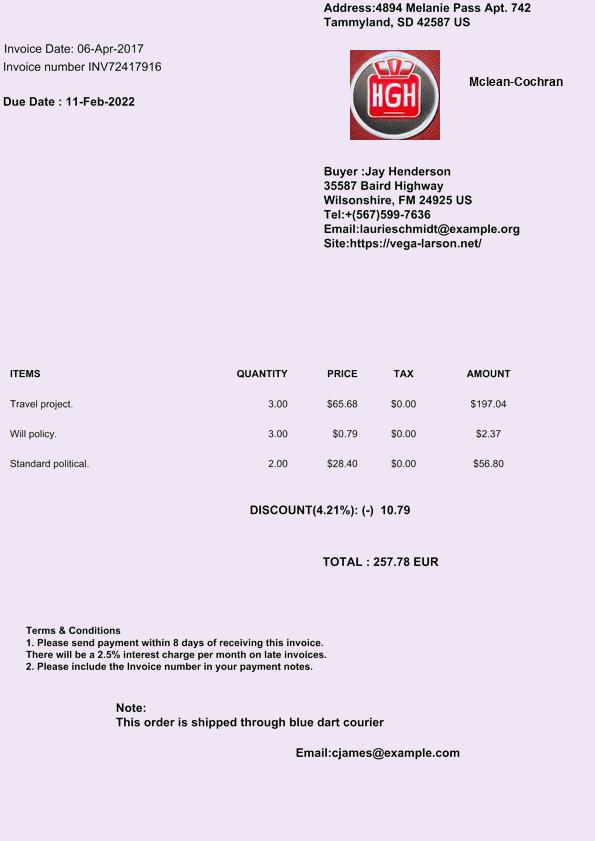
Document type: Invoice